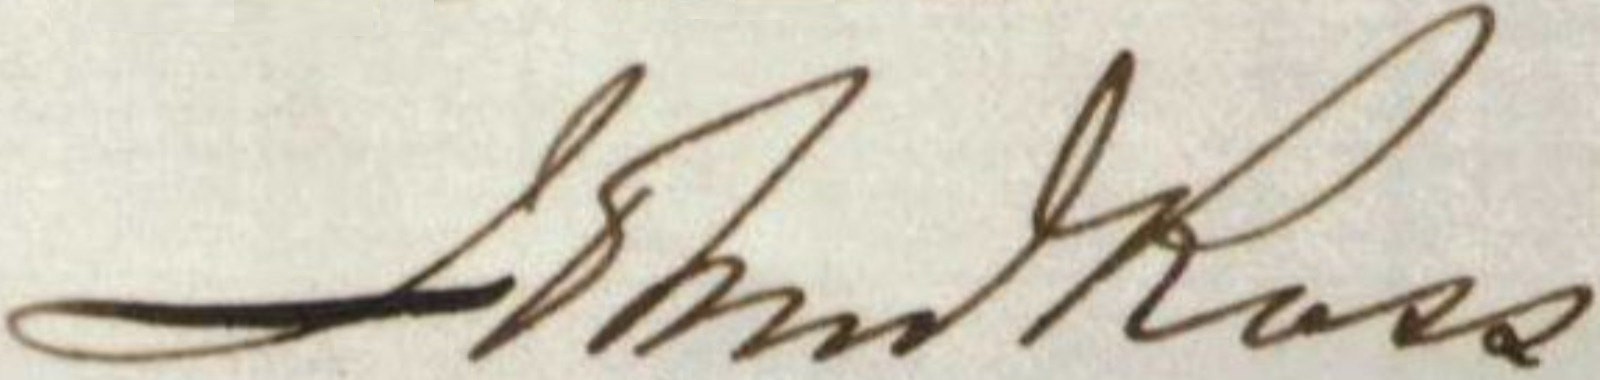
Signature of: john jones ross